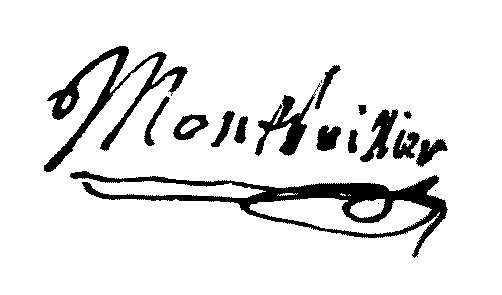
Signature of: philippe claude de montboissier beaufort canillac